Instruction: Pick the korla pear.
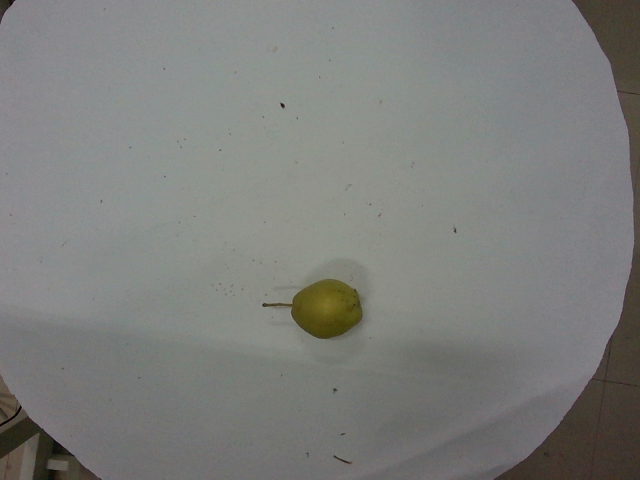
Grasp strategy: vertical